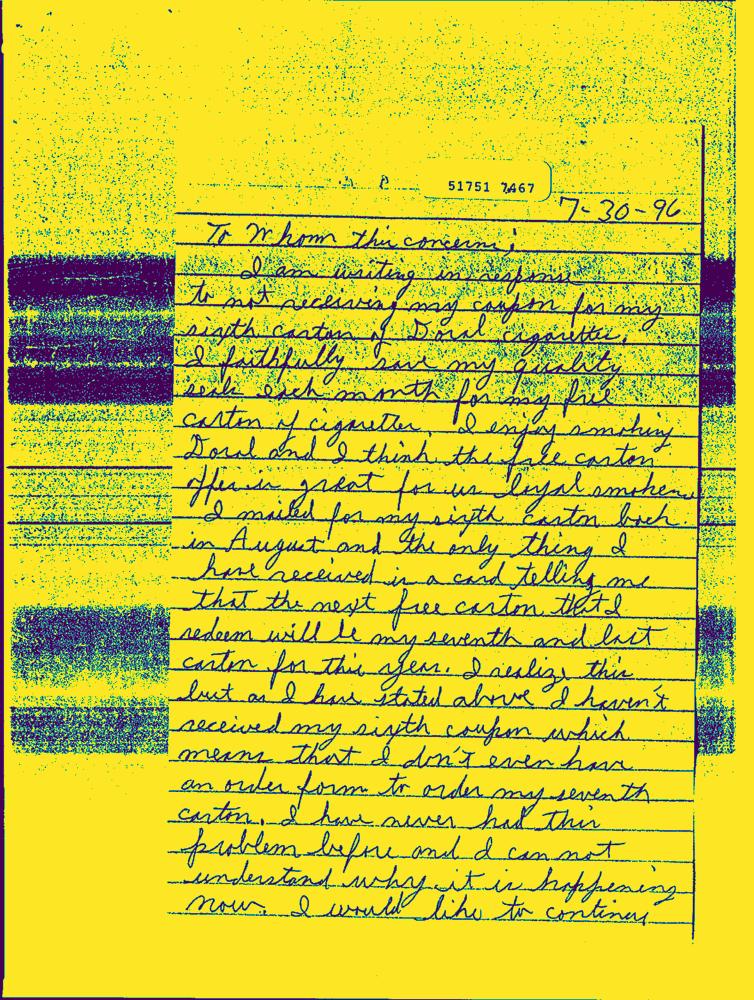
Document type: Hand-Written